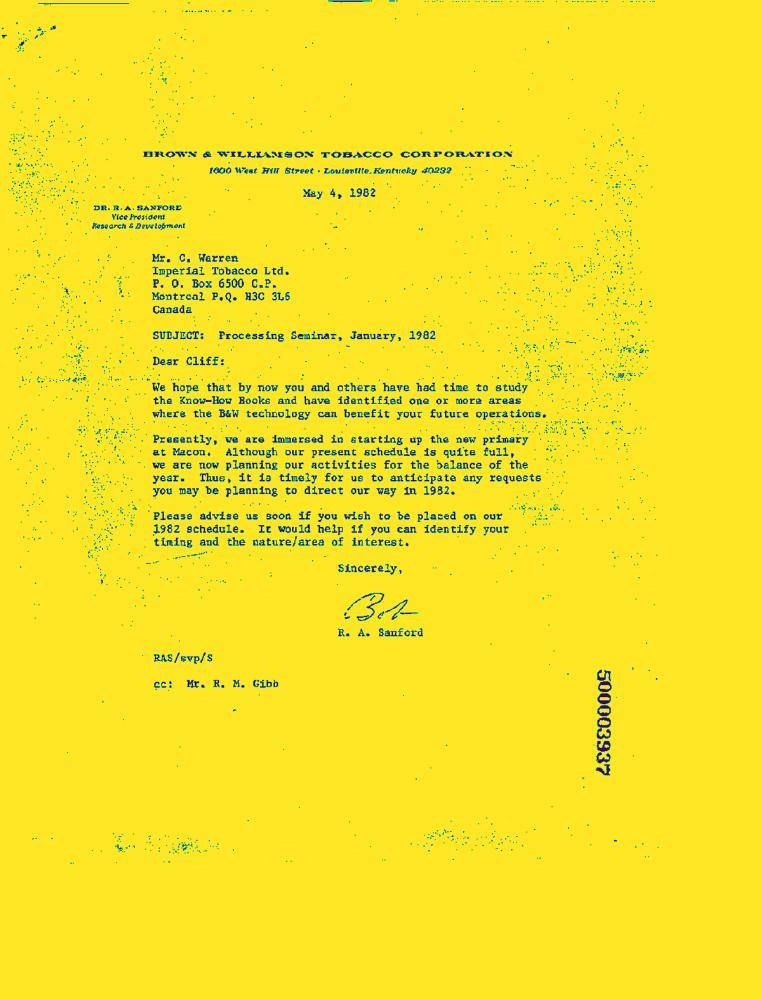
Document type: Letter-Doc